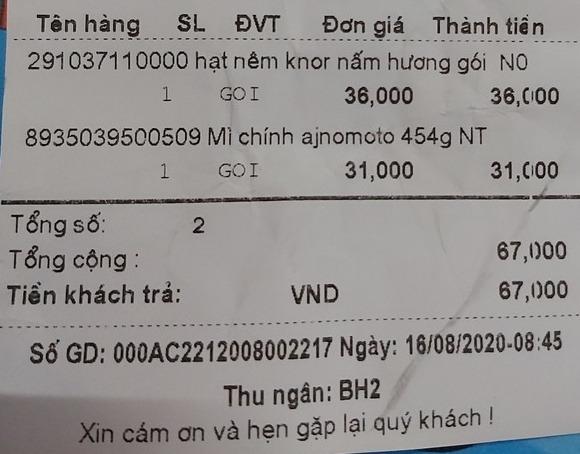
<table>
<tr>
<th>Tên hàng</th>
<th>SL</th>
<th>ĐVT</th>
<th>Đơn giá</th>
<th>Thành tiền</th>
</tr>
<tr>
<td>291037110000 hạt nêm knor nấm hương gói N0</td>
<td>1</td>
<td>GOI</td>
<td>36,000</td>
<td>36,000</td>
</tr>
<tr>
<td>8935039500509 Mì chính ajnomoto 454g NT</td>
<td>1</td>
<td>GOI</td>
<td>31,000</td>
<td>31,000</td>
</tr>
</table>

Tổng số: 2
Tổng cộng : 67,000
Tiền khách trả: VND 67,000

Số GD: 000AC2212008002217 Ngày: 16/08/2020-08:45
Thu ngân: BH2
Xin cám ơn và hẹn gặp lại quý khách !